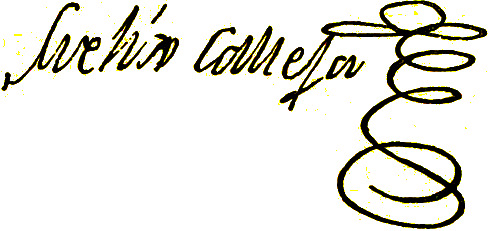
Signature of: félix maría calleja del rey 1st count of calderón